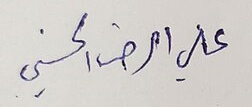
Signature of: ʻalī al riḍā al ḥusaynī